Question: How is the history relevant to the case?
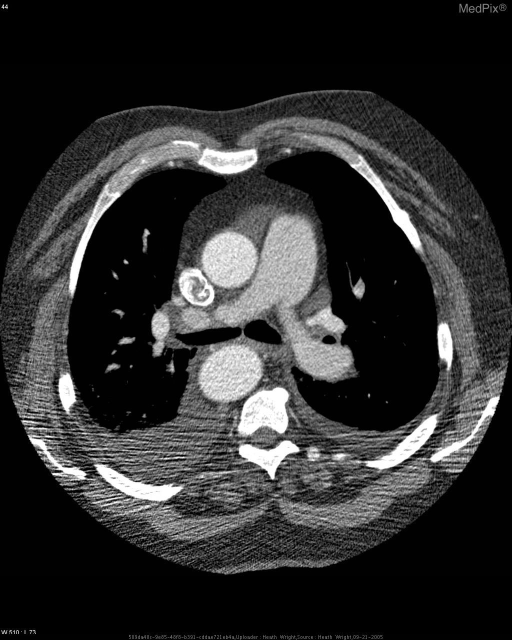
Answer: The patient's history of 58y/o white male with dyspnea received CT to rule out PE/DVT is key in understanding the case.